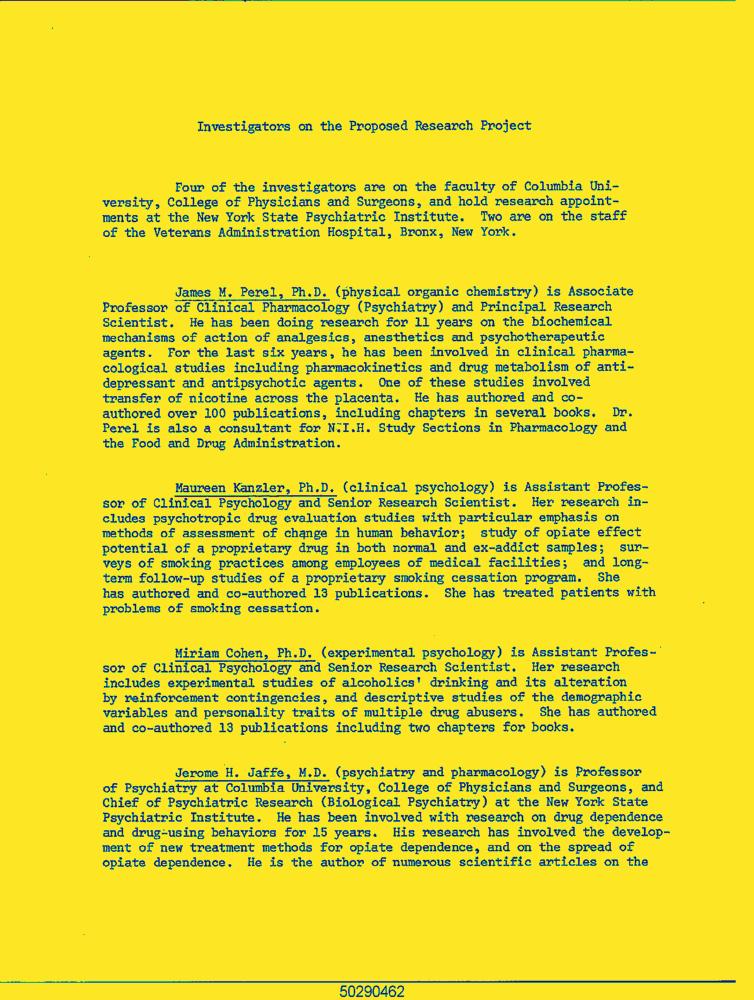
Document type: Resume-Doc